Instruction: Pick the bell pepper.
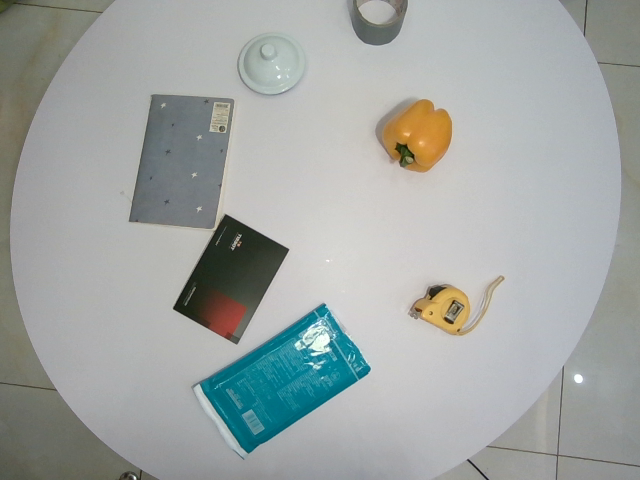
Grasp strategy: vertical